Question: Describe the condition in detail:
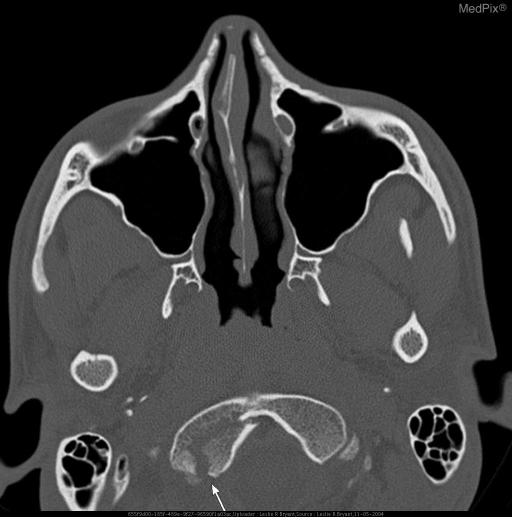
Answer: The disease is discussed as: The most common classification is by Anderson and Montesano that describes three basic types of occipital condylar fractures.

Type I is usually the result of an impaction type injury due to asymmetrical axial forces applied to the head and may be seen with other lateral mass fractures in the upper cervical spine.  The result is a comminuted fracture of the occipital condyle at the insertion of the alar and apical ligament complex. It is considered a stable fracture.

Type II is often the result of distraction type forces applied through the apical and alar ligament complex. The result is a basilar skull fracture extending to and involving the occipital condyle with an intact alar and apical ligament complex. It is considered stable unless the fracture completely separates the occipital condyle from the occiput.

Type III is an avulsion type fracture of the occipital condyle. The appearance is a fracture of the distal tip of the occipital condyle resulting in a free condylar fragment that may be displaced into the foramen magnum toward the odontoid process. A type III fracture is considered unstable.